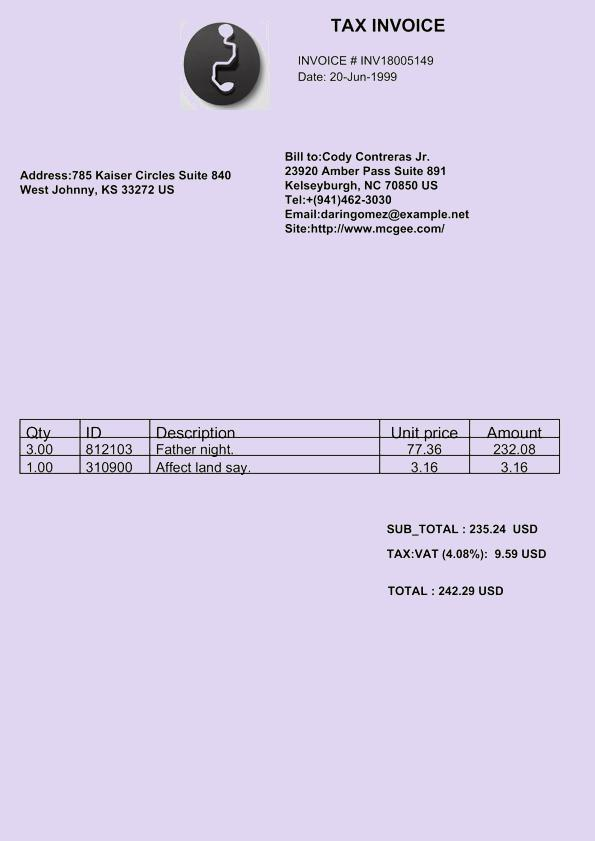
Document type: Invoice